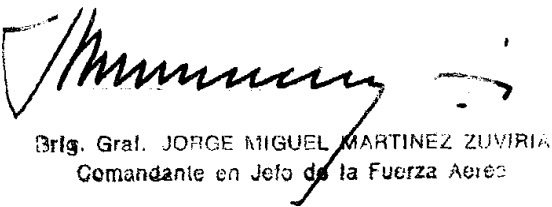
Signature of: jorge martínez zuviría